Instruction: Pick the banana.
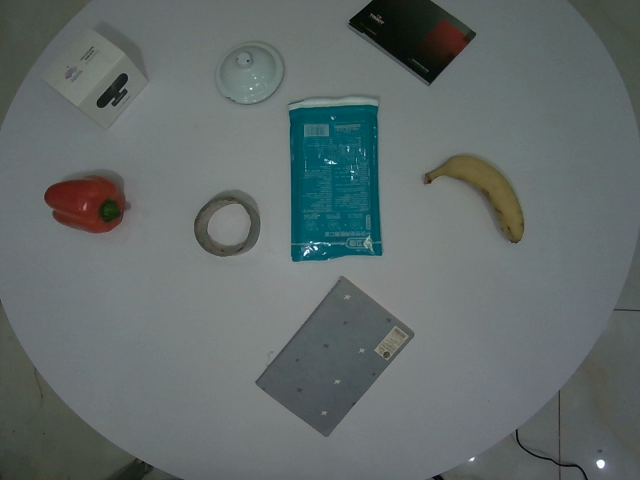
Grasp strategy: vertical